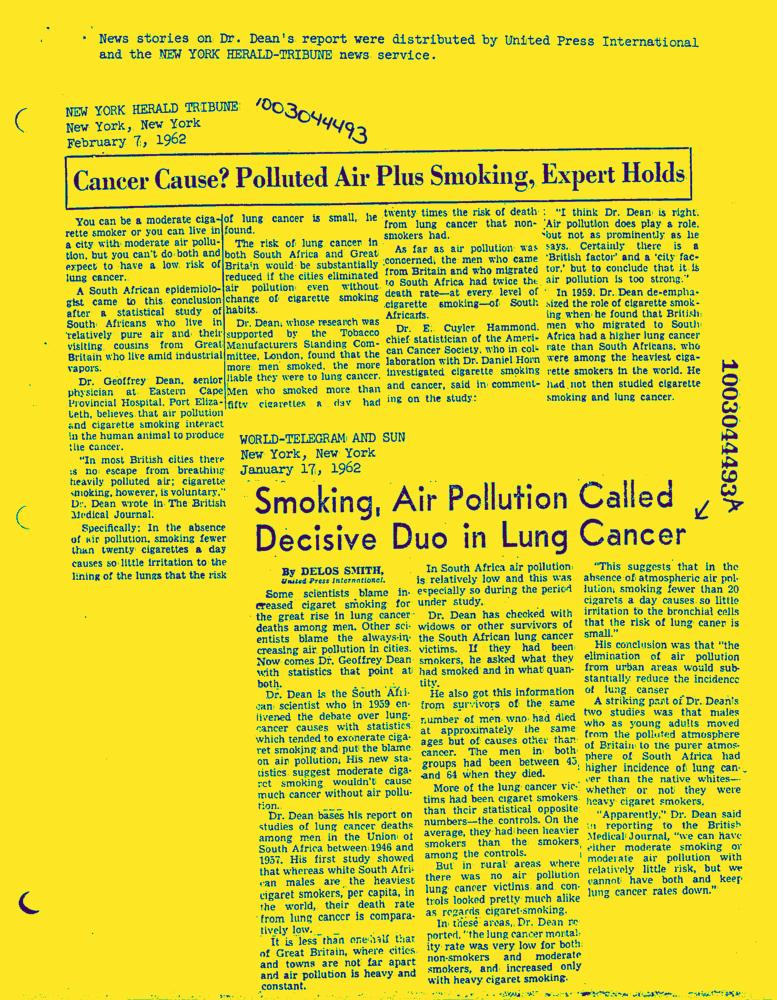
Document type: News-Article